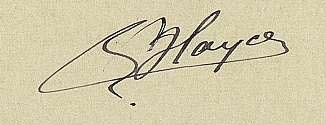
Signature of: joseph blayac